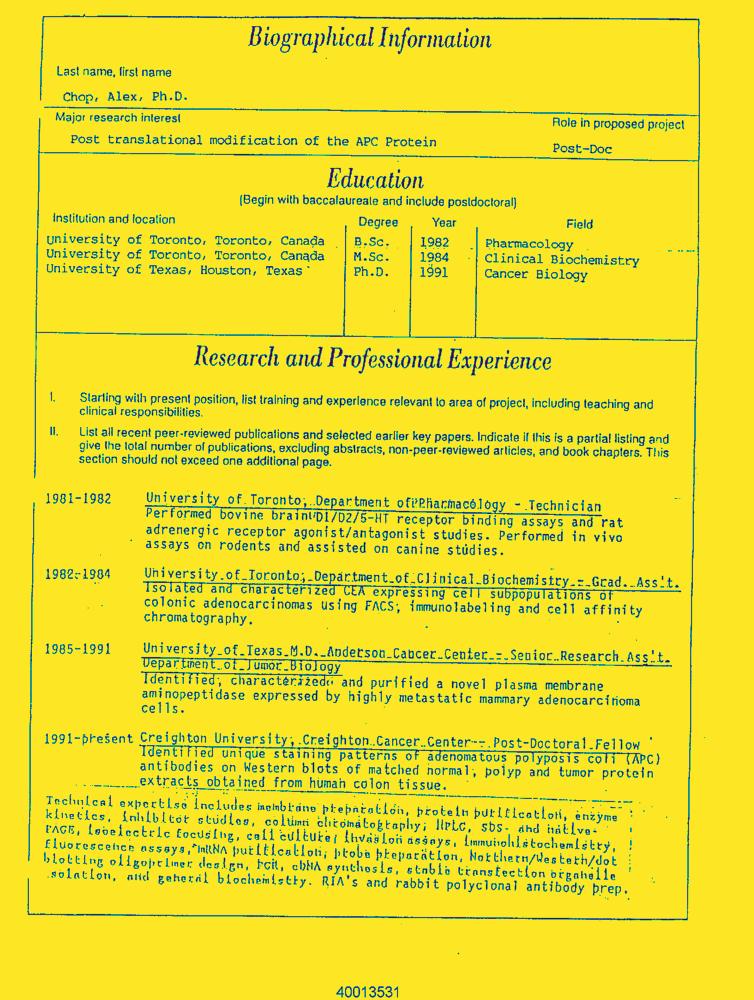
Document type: Resume-Doc